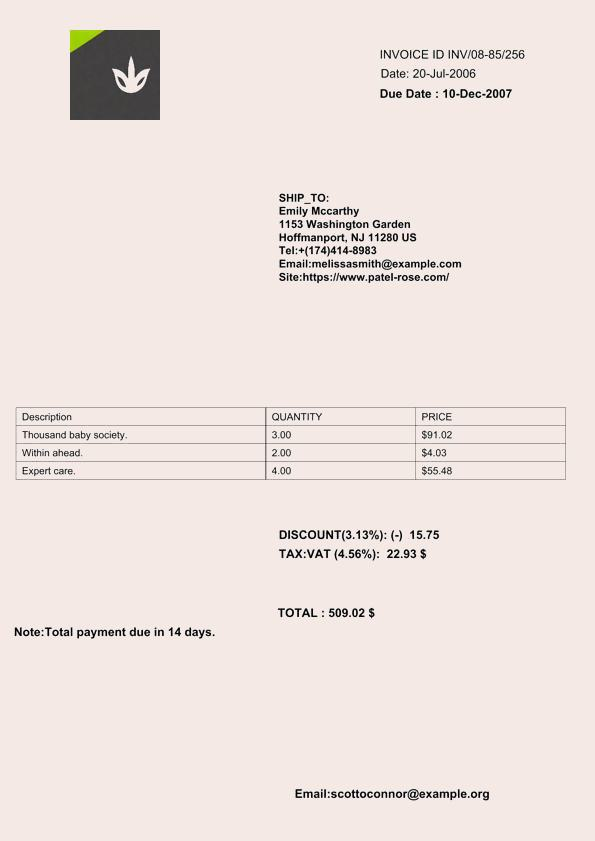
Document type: Invoice